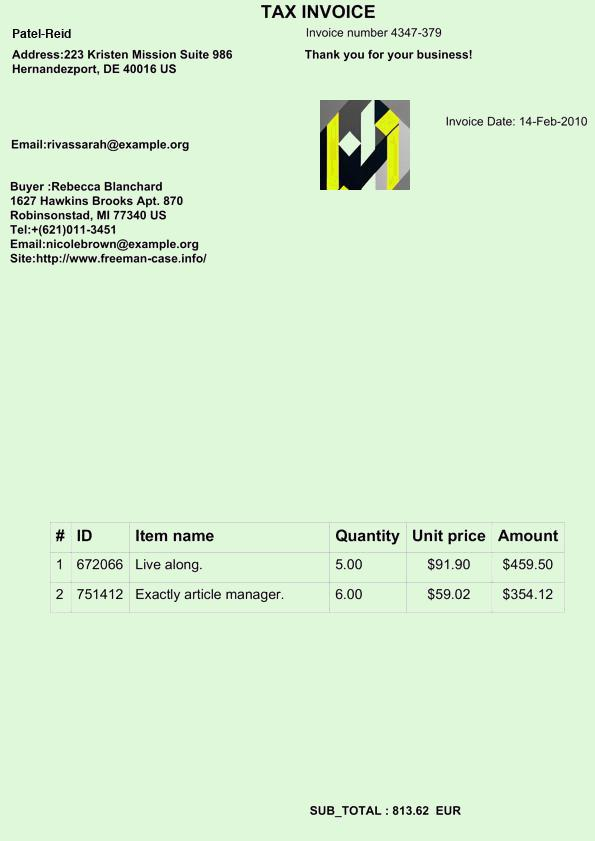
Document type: Invoice